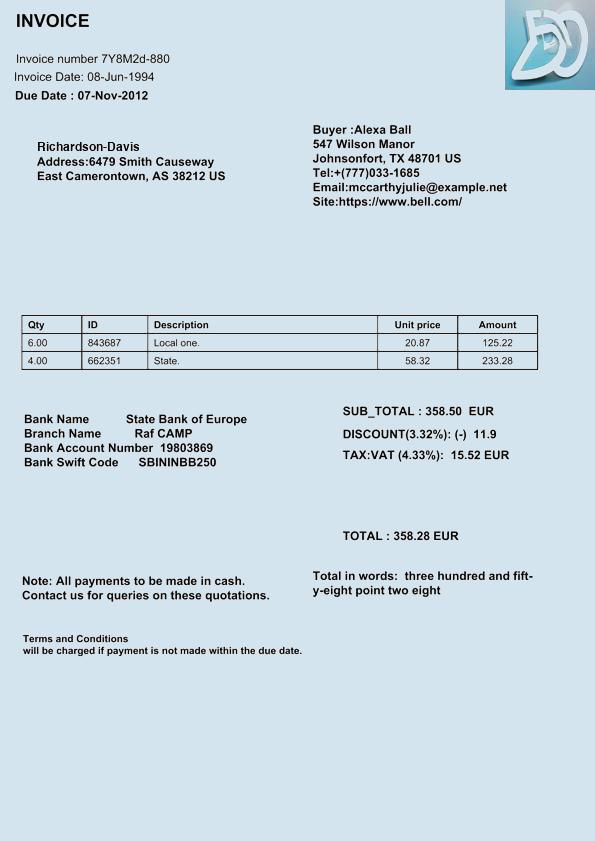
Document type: Invoice